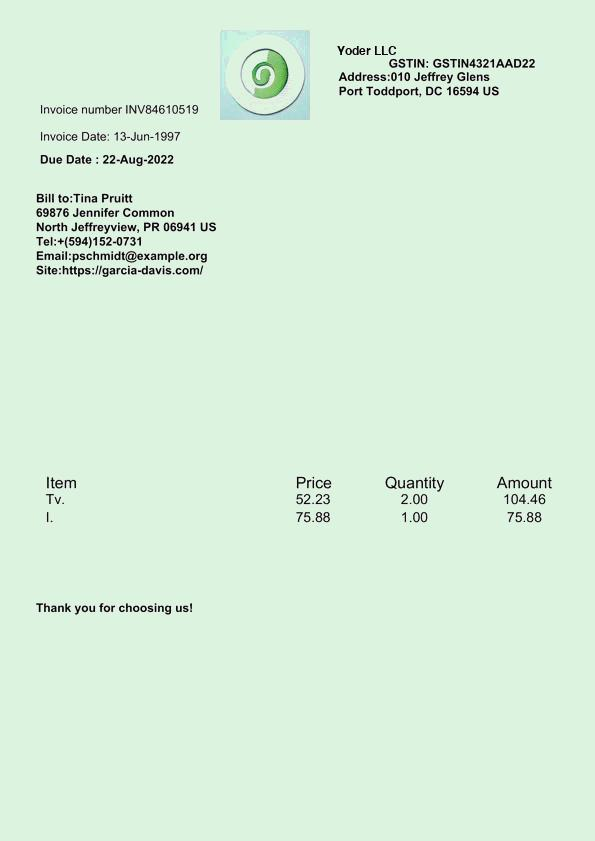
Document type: Invoice